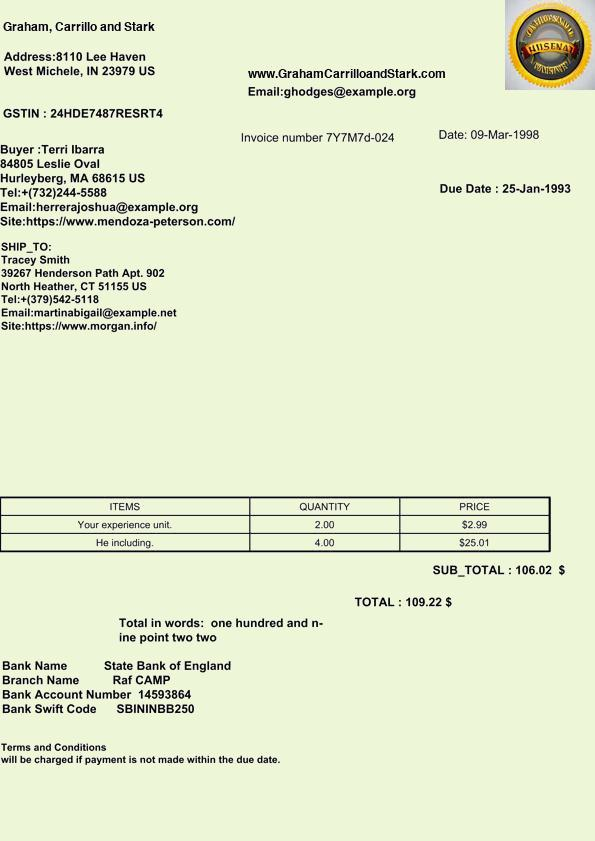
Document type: Invoice